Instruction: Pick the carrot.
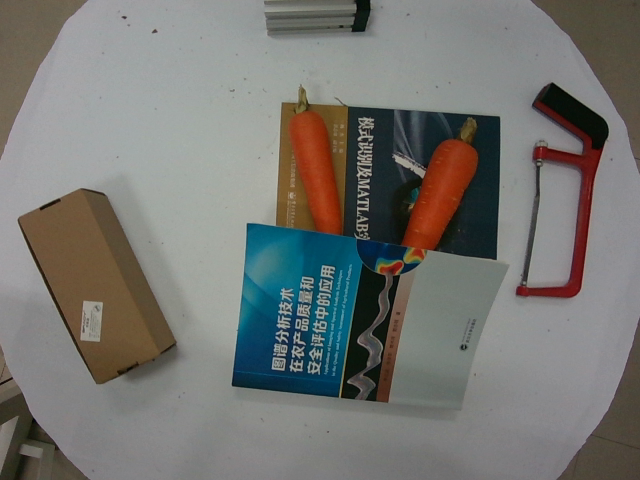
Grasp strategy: vertical